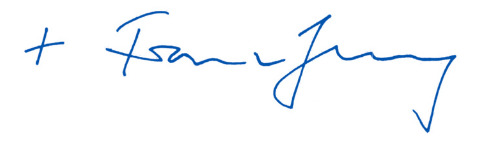
Signature of: franz jung